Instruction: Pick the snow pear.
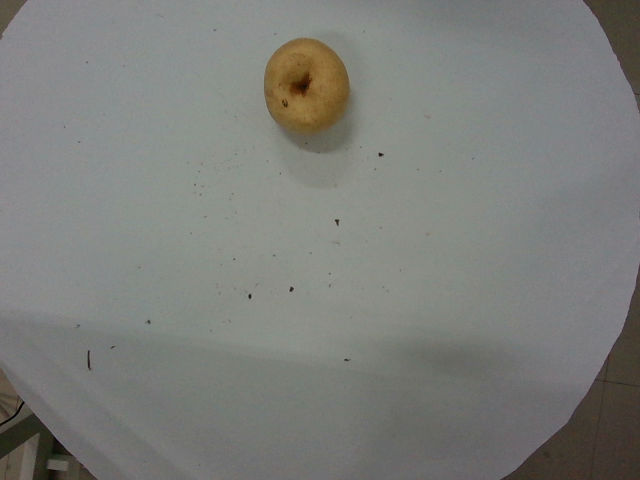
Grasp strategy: vertical